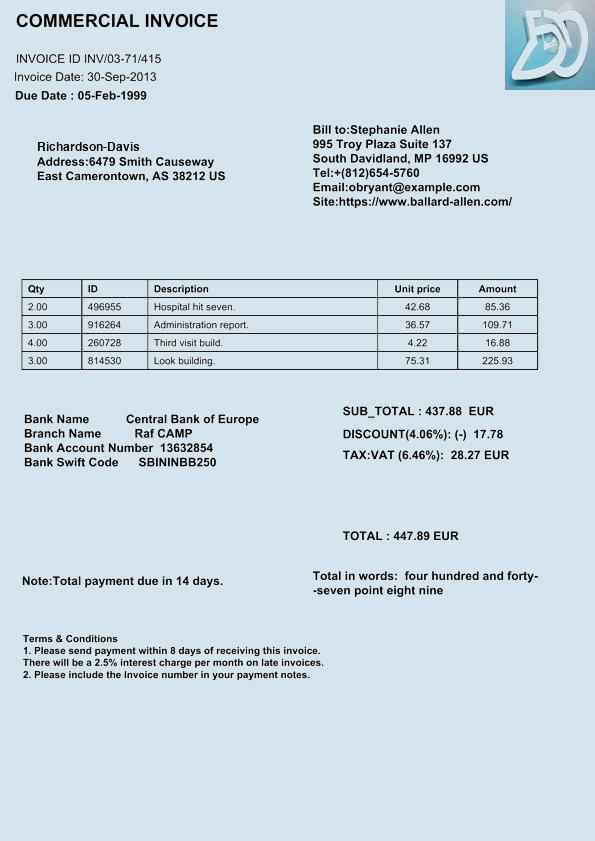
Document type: Invoice